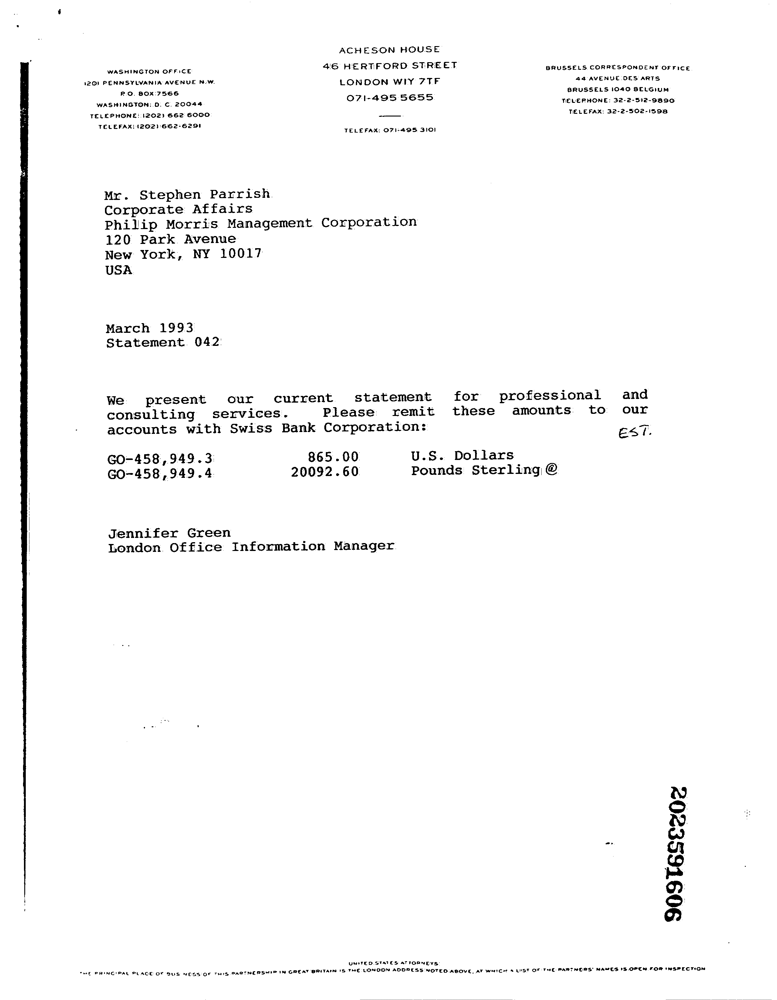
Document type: Invoice